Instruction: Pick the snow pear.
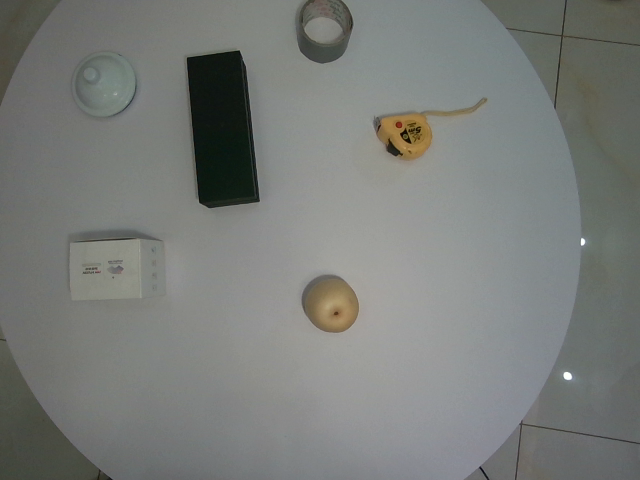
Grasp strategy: vertical